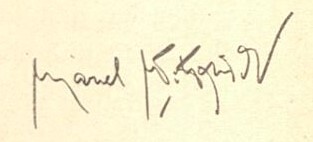
Signature of: marcel wittrisch